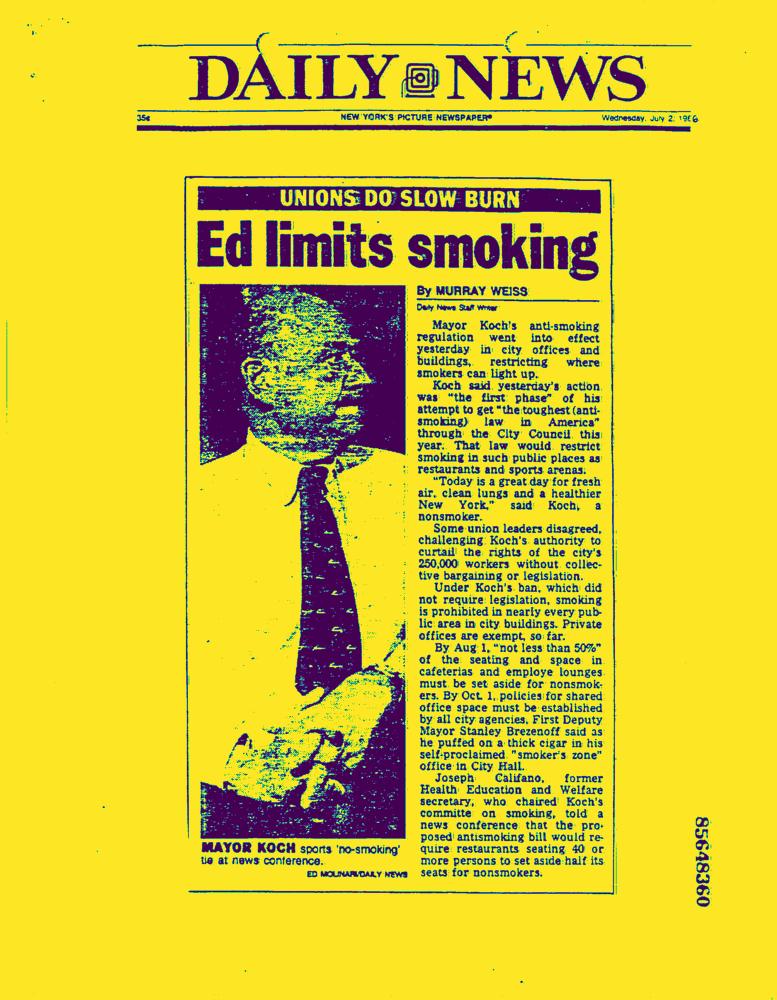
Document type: News-Article